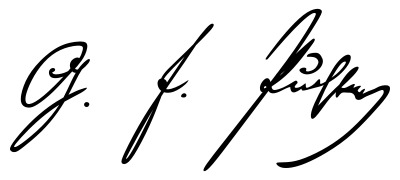
Signature of: georg friedrich puchta